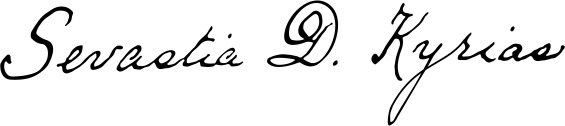
Signature of: sevasti qiriazi